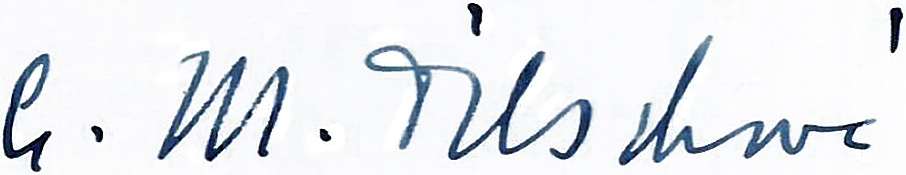
Signature of: anna marie tilschová